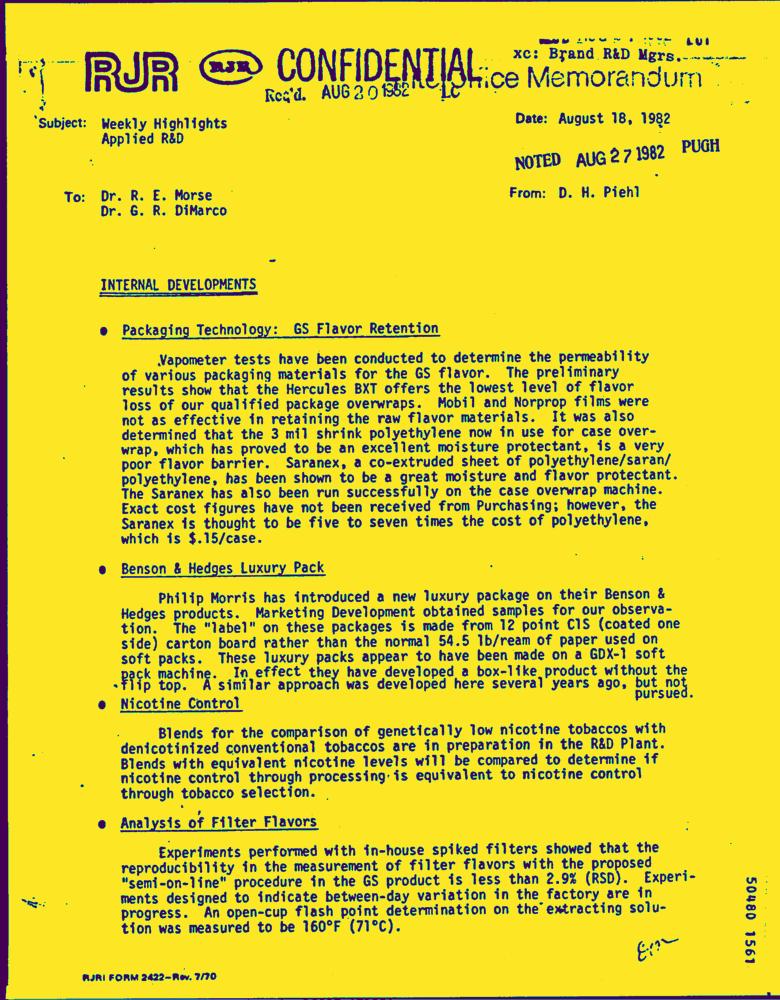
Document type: Letter-Doc